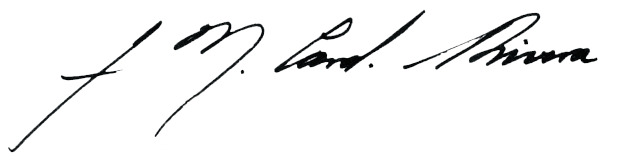
Signature of: norberto rivera carrera